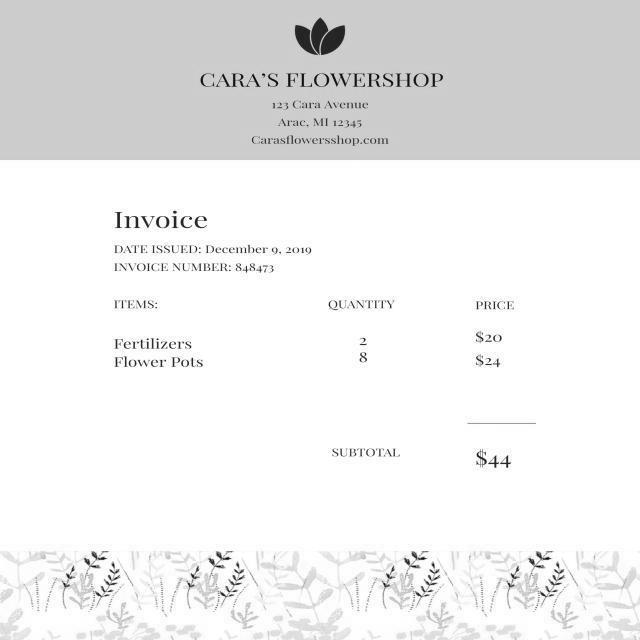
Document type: Invoice